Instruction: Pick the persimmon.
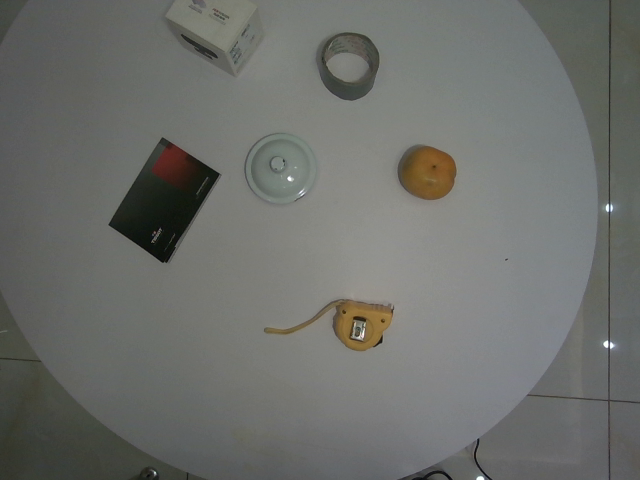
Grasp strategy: vertical